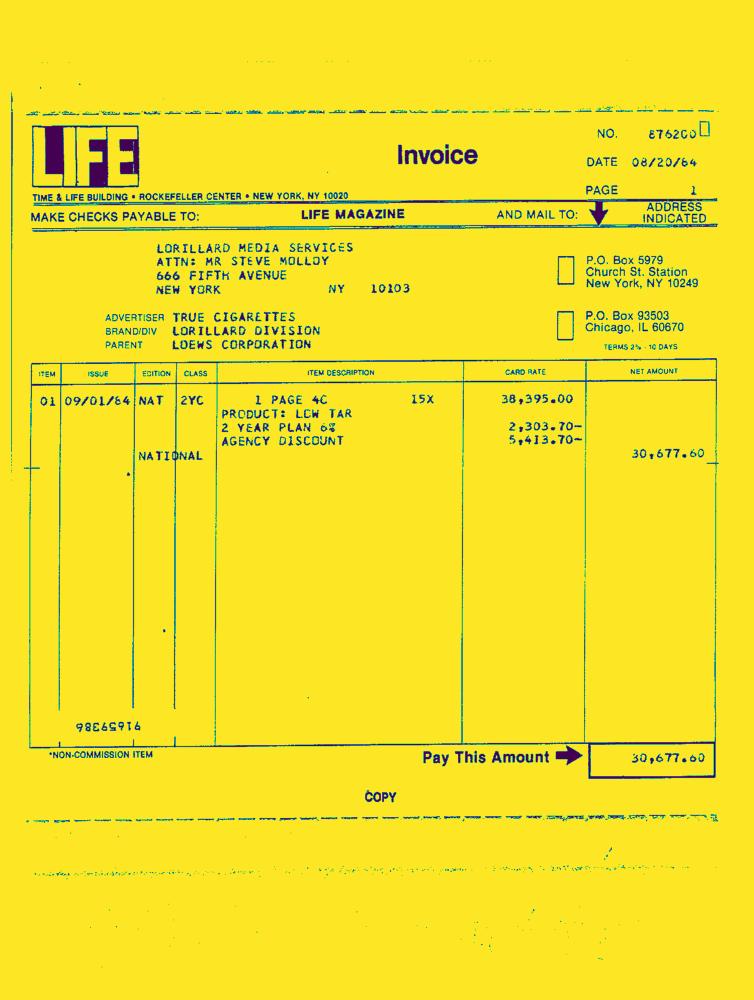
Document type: Invoice-Doc